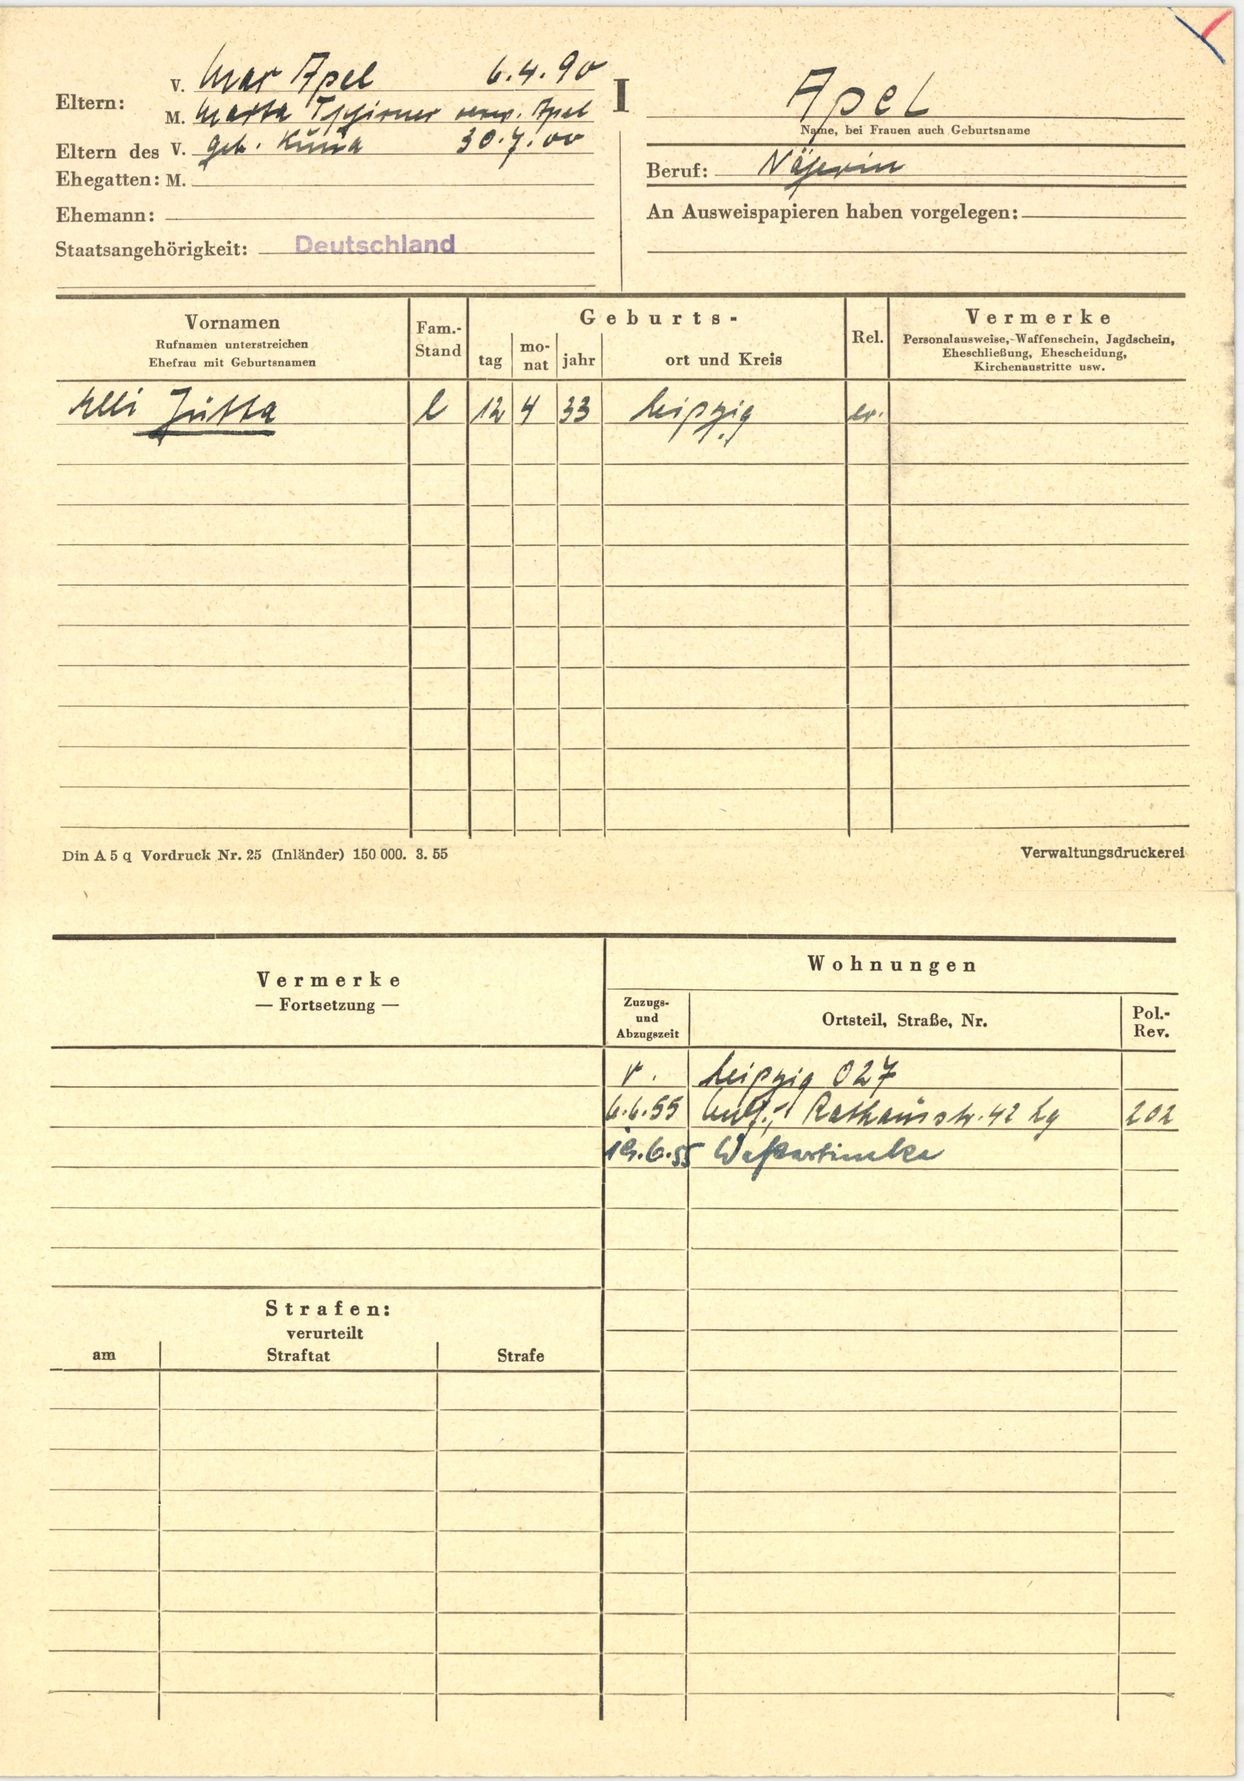
Apel